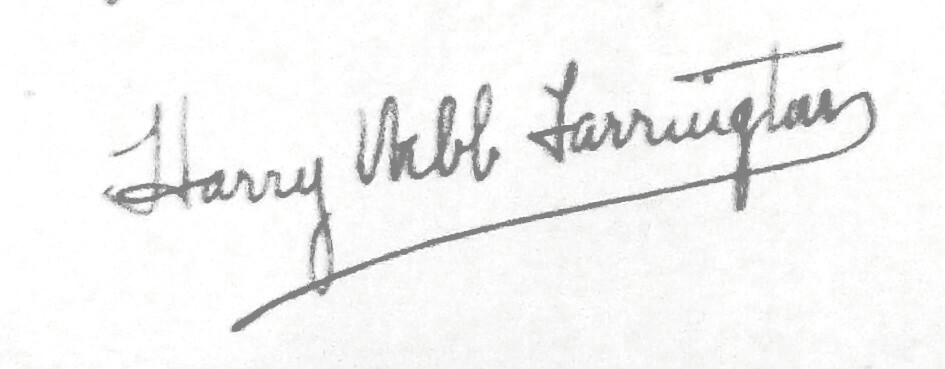
Signature of: harry webb farrington